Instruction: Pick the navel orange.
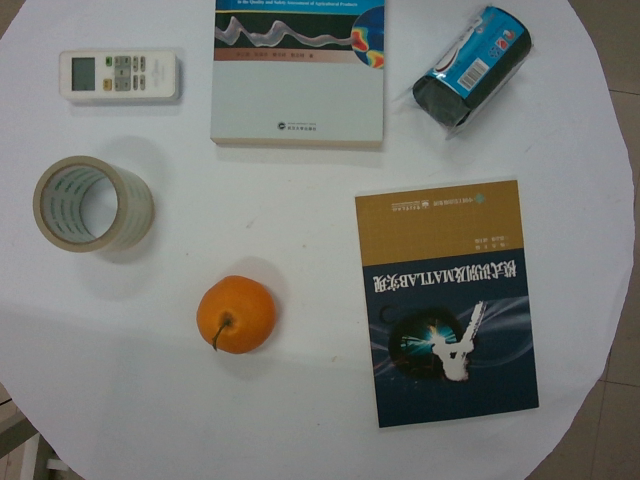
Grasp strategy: vertical